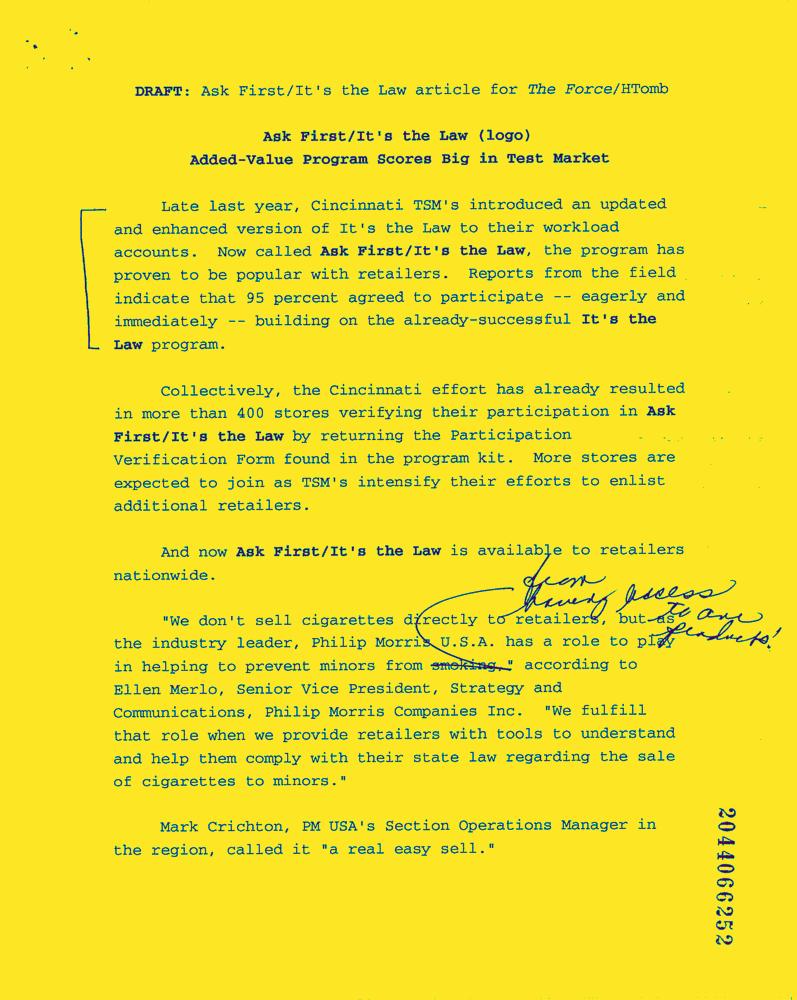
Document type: News-Article